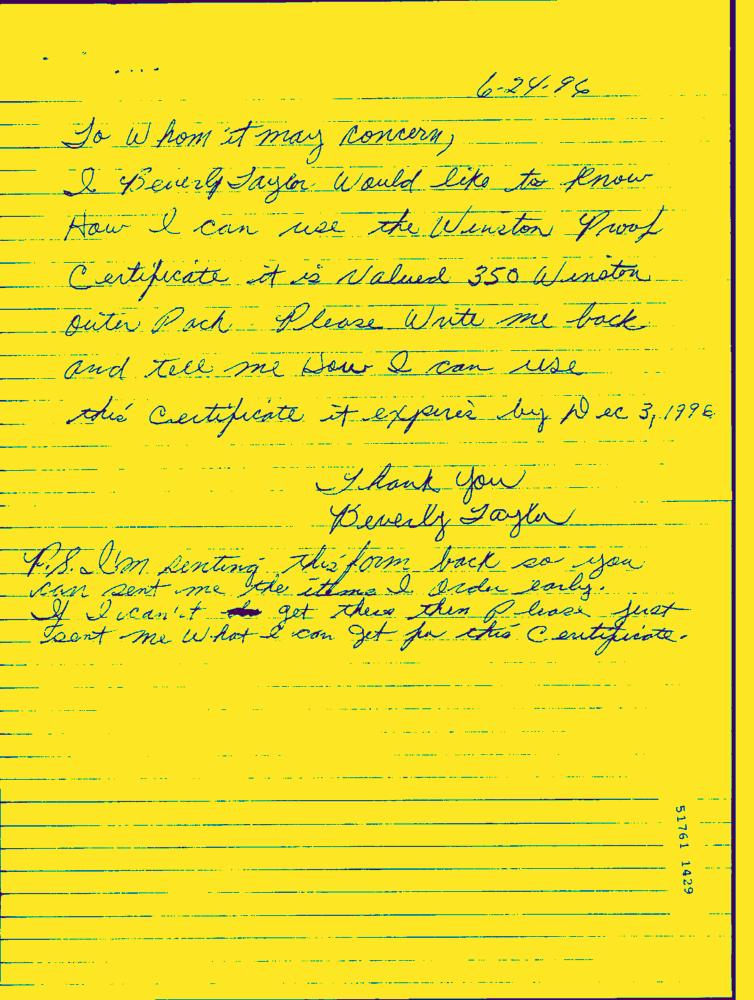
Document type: Hand-Written